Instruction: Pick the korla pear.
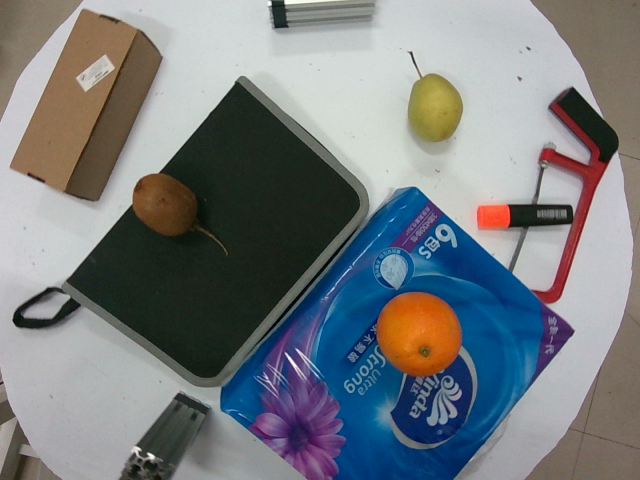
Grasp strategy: vertical